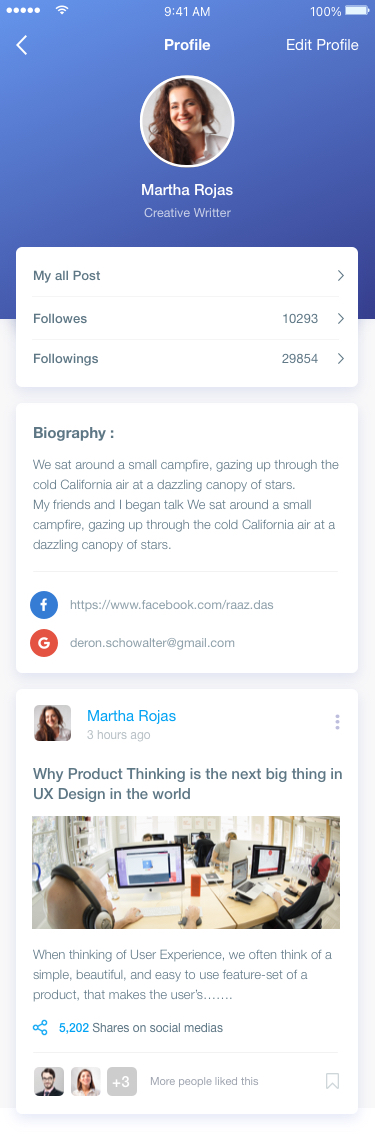
Text in this UI design:
Profile
Edit Profile
Martha Rojas
Creative Writter
Biography :

We sat around a small campfire, gazing up through the cold California air at a dazzling canopy of stars.
My friends and I began talk We sat around a small campfire, gazing up through the cold California air at a dazzling canopy of stars.
Followes
10293
My all Post
Followings
29854
Why Product Thinking is the next big thing in UX Design in the world
When thinking of User Experience, we often think of a simple, beautiful, and easy to use feature-set of a product, that makes the user’s…….
5,202 Shares on social medias
Martha Rojas
3 hours ago
More people liked this
+3
https://www.facebook.com/raaz.das
deron.schowalter@gmail.com